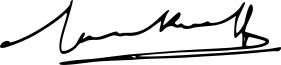
Signature of: jacques rueff